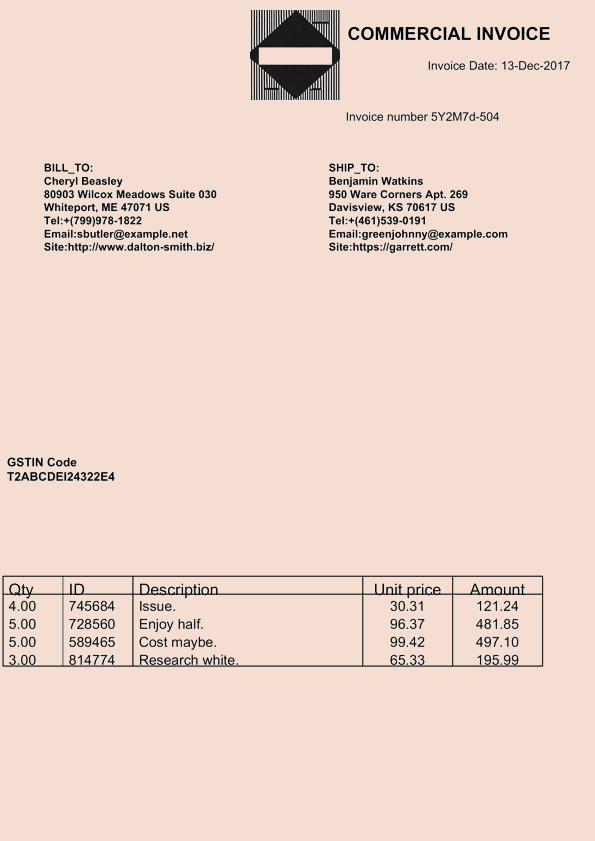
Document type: Invoice